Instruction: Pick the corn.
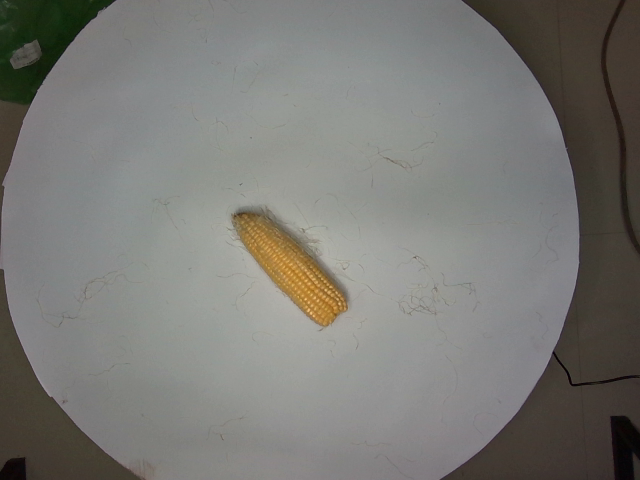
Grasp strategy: vertical